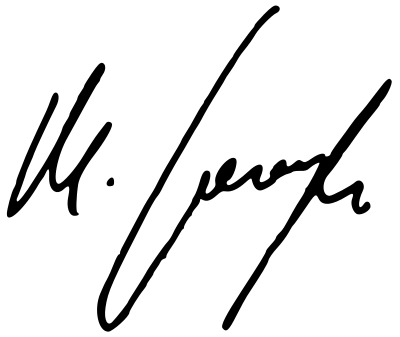
Signature of: q11778705